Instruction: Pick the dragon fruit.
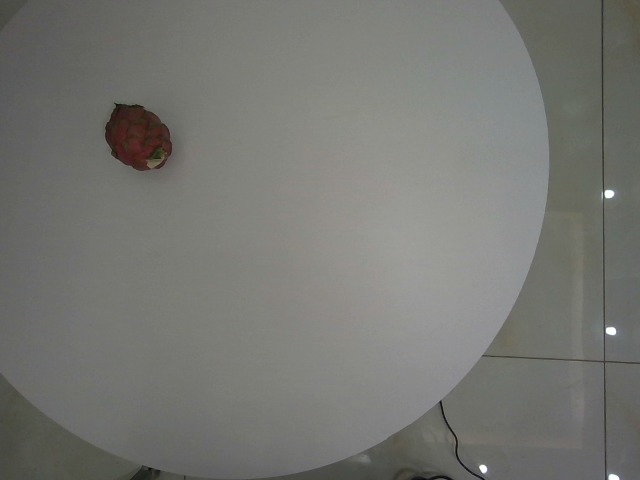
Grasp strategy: vertical